Question: What is the suspected problem?
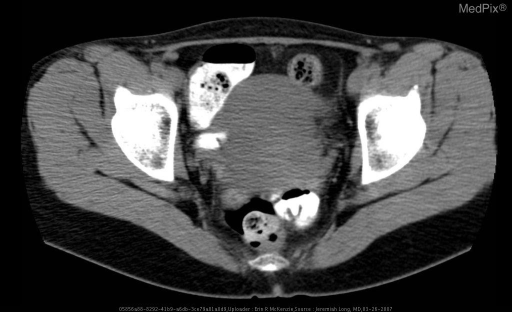
Answer: The findings suggest •  Within the pelvis, just posterior to the uterus and just to the right of the midline, there is a 1.9 cm round mass with an internal air-fluid level and some enteric contrast material present within.
•  The density of the enteric contrast material within the lesion is somewhat less than that of the surrounding small bowel.
•  There is no mesenteric inflammatory change surround this lesion.
•  The appendix is not definitely identified on this examination.  No secondary signs of appendiceal inflammation are noted.
•  The bowel loops otherwise demonstrate normal attenuation and configuration throughout.
•  There is no evidence of bowel obstruction.. Posterior to the uterus and to ther right of midline there is a 1.9 cm rounded mass with an internal air-fluid level and some enteric contrast material present within.. The patient might have a history of 42 year old female with a 10 day history of lower abdominal/pelvic pain and dysuria despite antibiotic therapy for presumed cystitis.